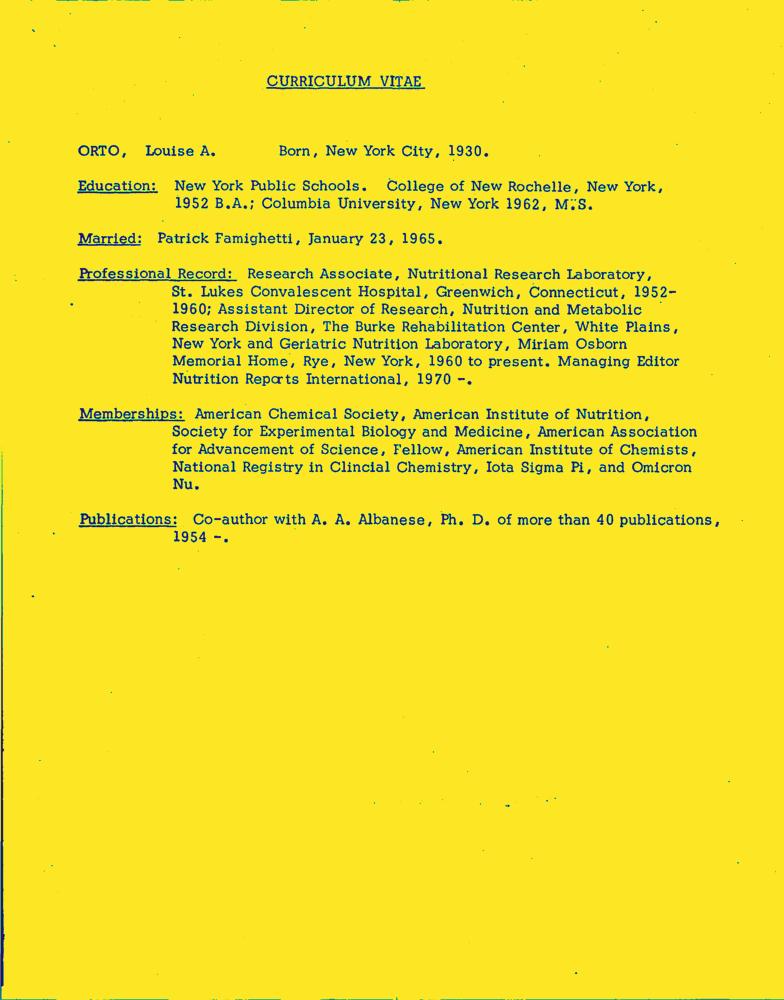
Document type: Resume-Doc